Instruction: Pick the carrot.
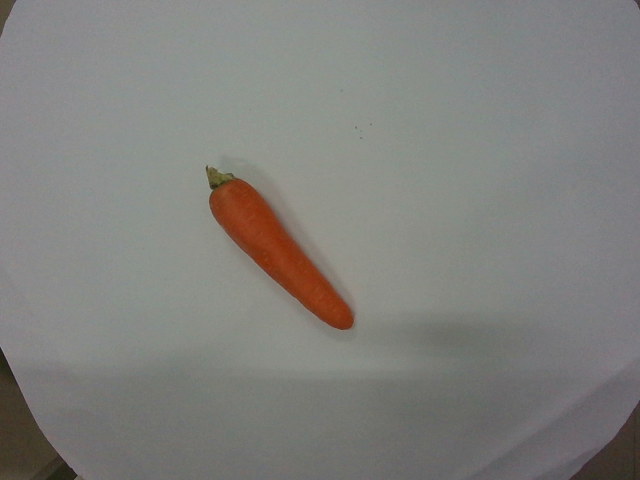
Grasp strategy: vertical